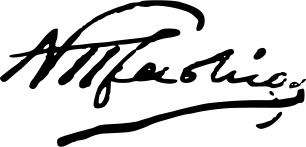
Signature of: nikolaos plastiras